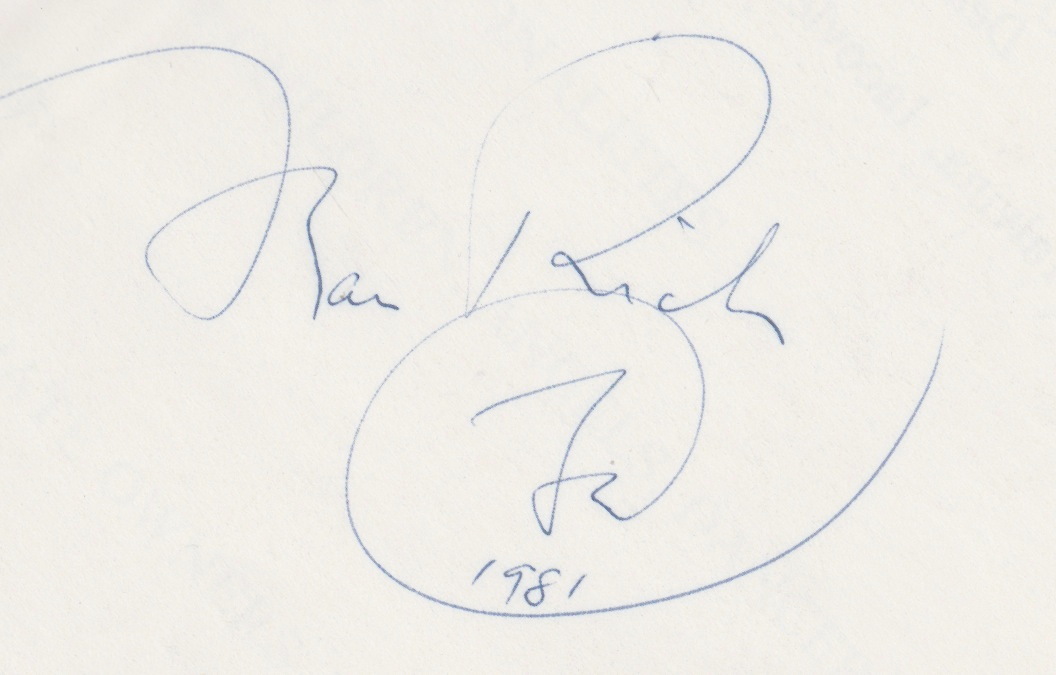
Signature of: frances rich